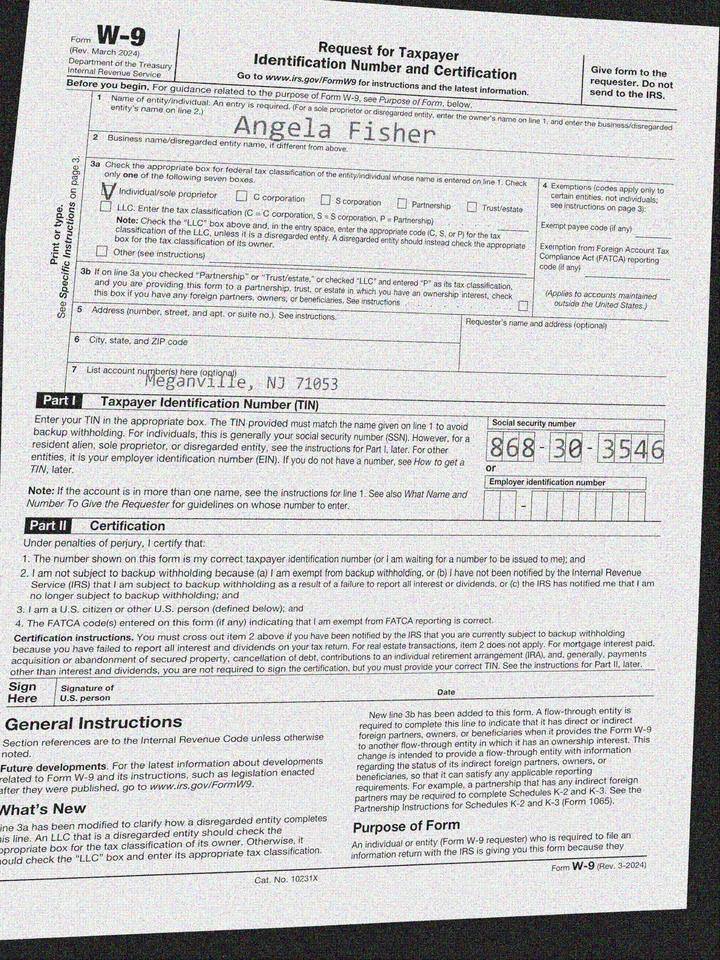
adr2: Meganville, NJ 71053
cbx: yes
ssn: 868303546
enm: Angela Fisher